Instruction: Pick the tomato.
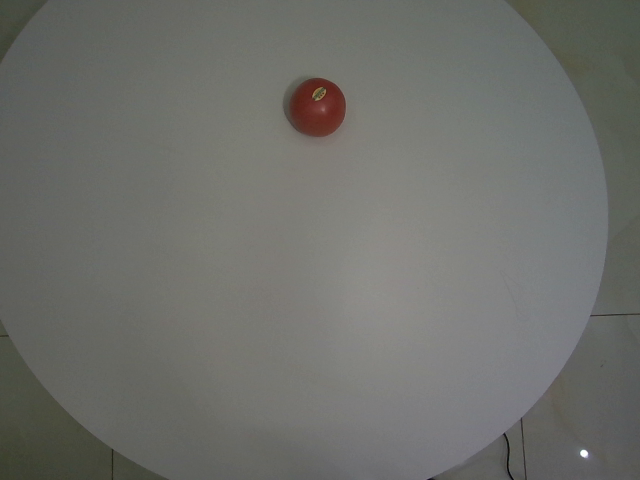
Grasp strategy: vertical